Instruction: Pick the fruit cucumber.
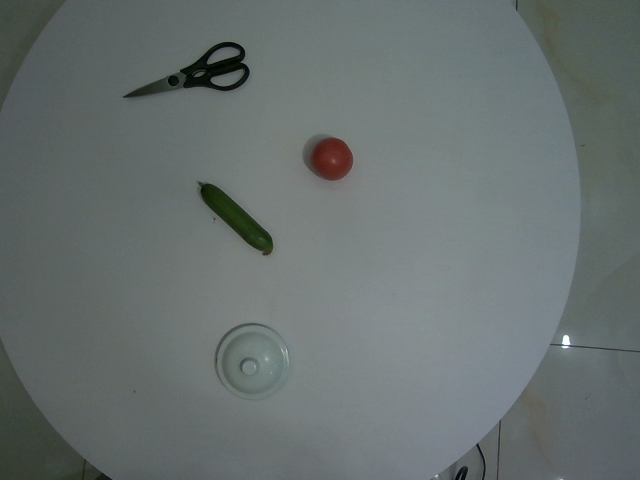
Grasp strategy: vertical